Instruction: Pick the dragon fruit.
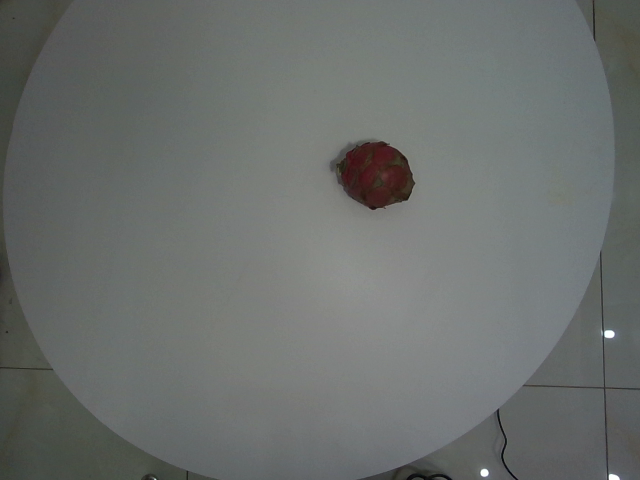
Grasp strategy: vertical